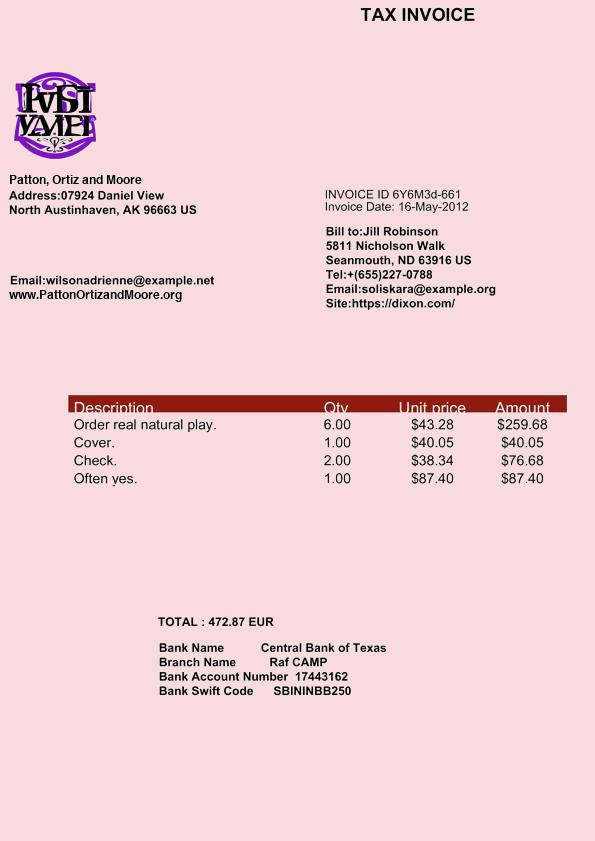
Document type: Invoice